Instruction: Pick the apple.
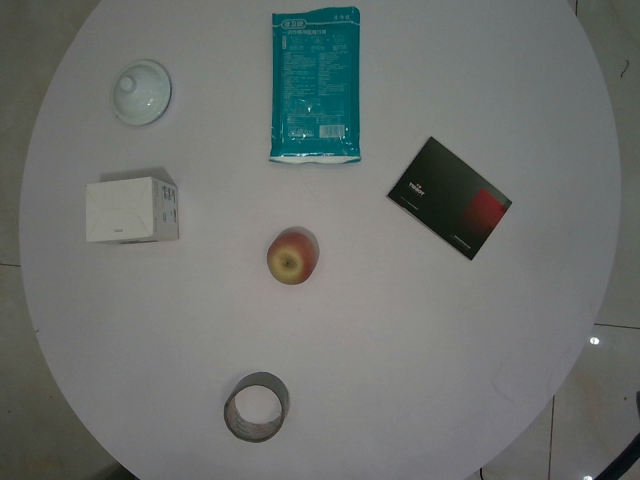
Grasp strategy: vertical